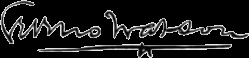
Signature of: sereno watson